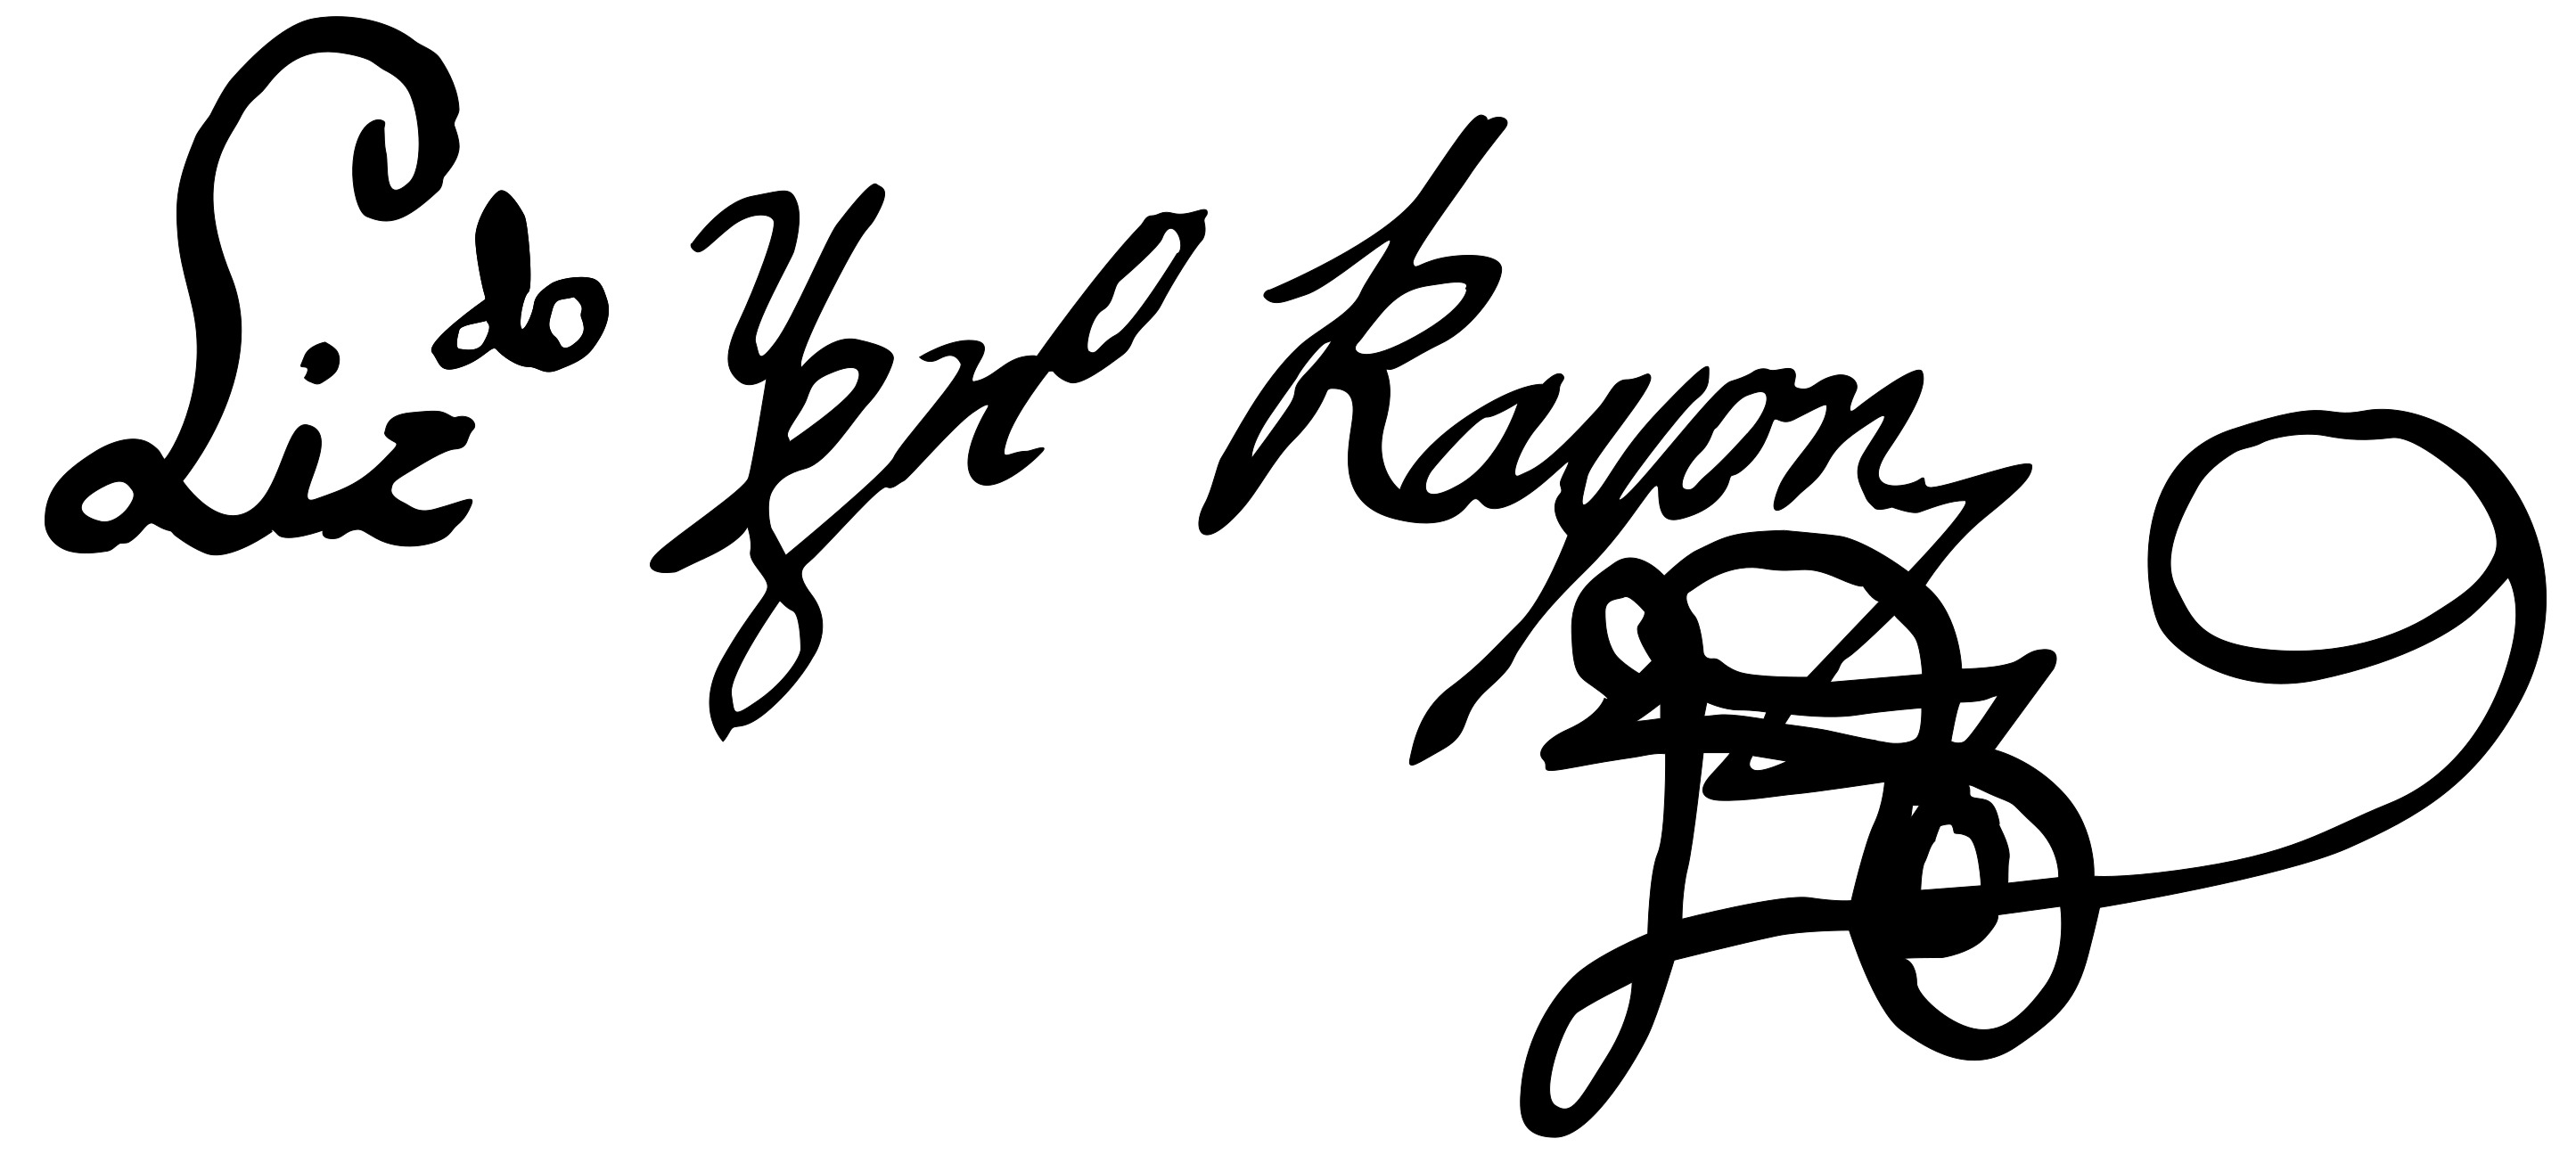
Signature of: ignacio lópez rayón